Question: What is the property identification or parcel number listed?
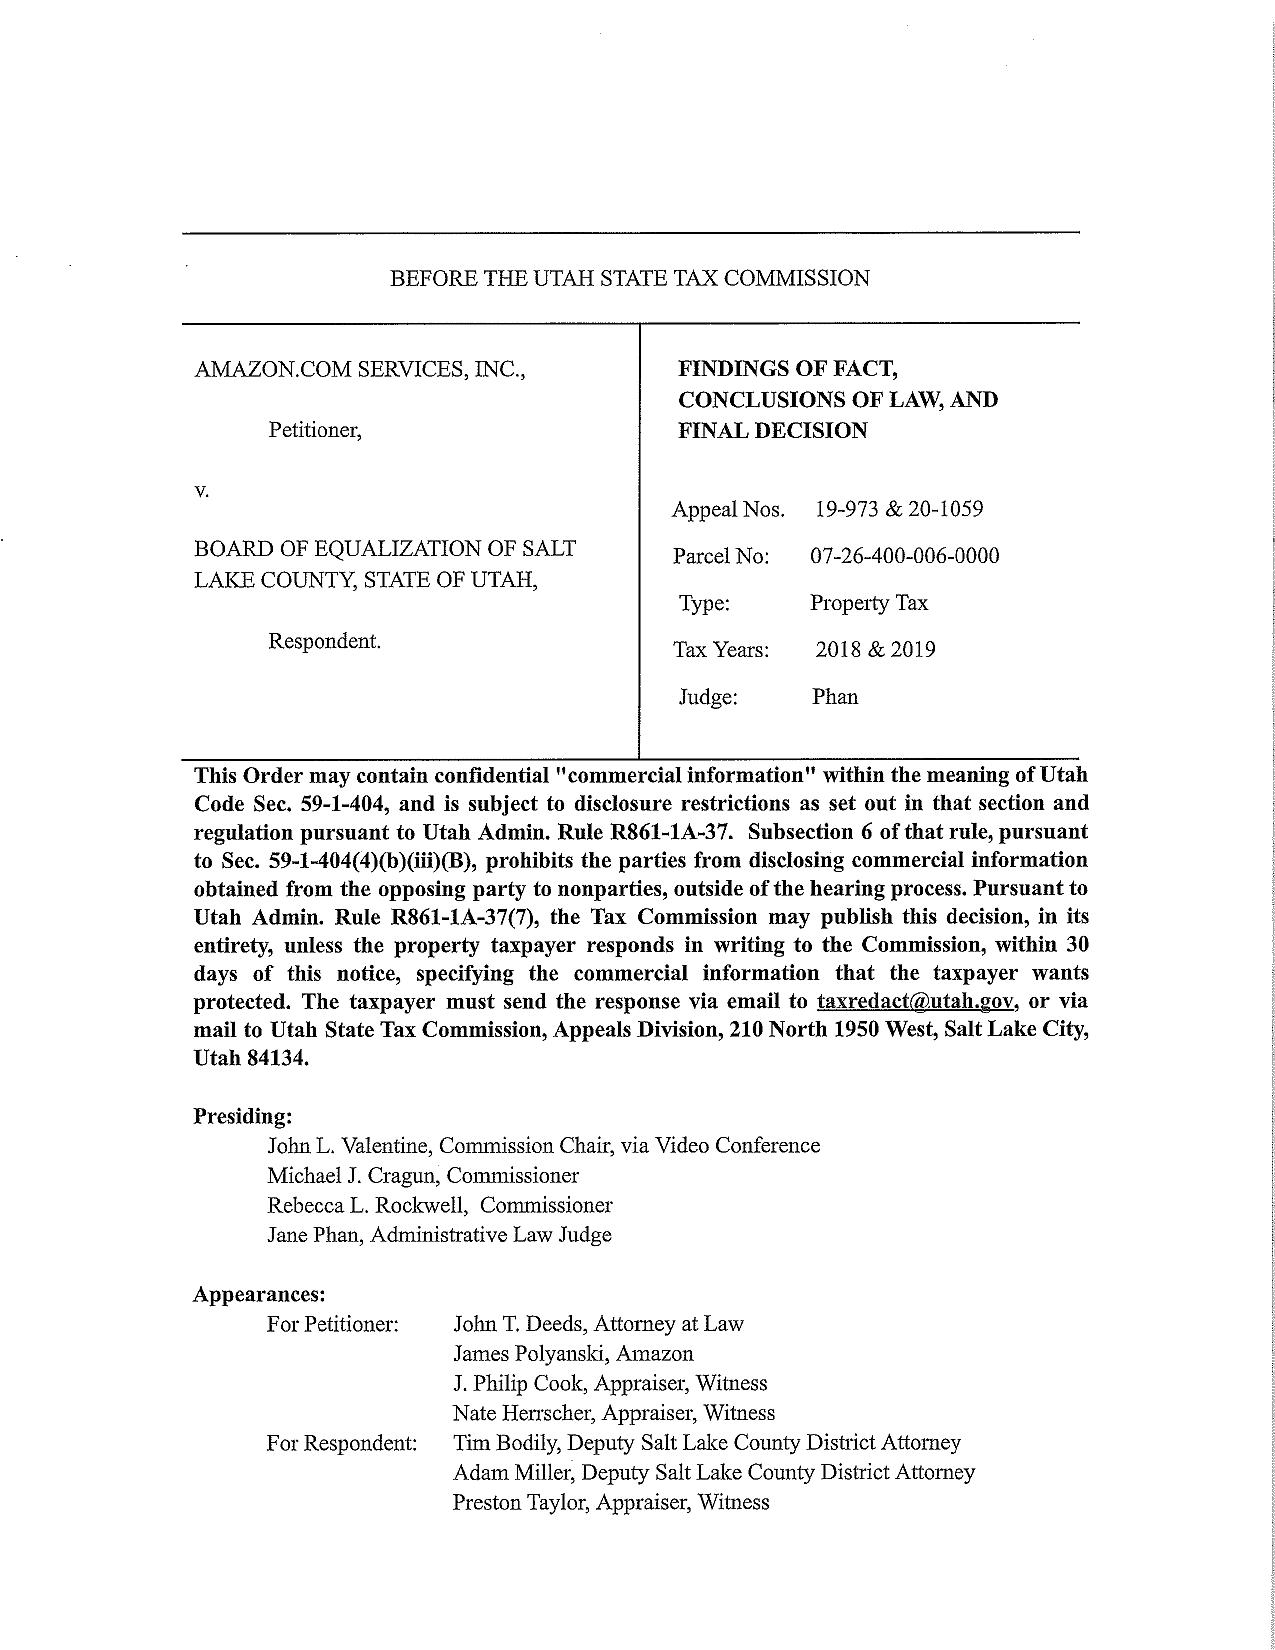
Answer: "07-26-400-006-0000"